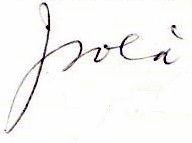
Signature of: joan solà cortassa